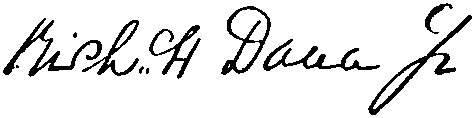
Signature of: richard henry dana